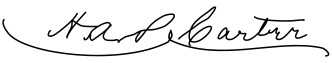
Signature of: henry a p carter